Question: What is the potential diagnosis?
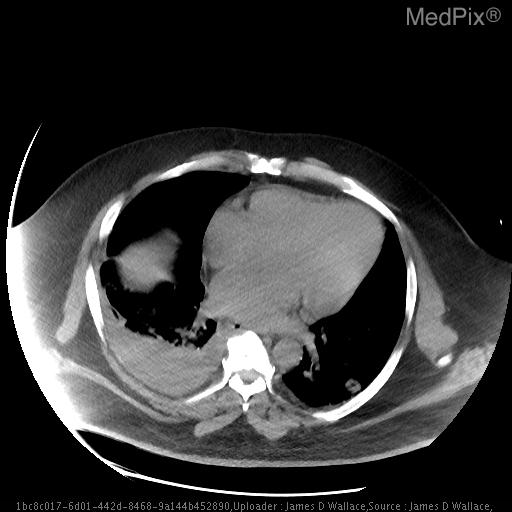
Answer: The possible diagnosis includes C- Carcinoma - Squamous is most common
A- Autoimmune - Wegener's granulomatosis, Rheumatoid nodules
V- Vascular - Emboli (septic emboli or bland emboli)
I- Infection - Lung abscess, Bacterial pneumonia, Fungal pneumonia, Tuberculosis, Pneumatocele
T- Trauma - Pulmonary laceration
Y- Young (congenital) - Congenital cystic adenomatoid malformation, Pulmonary sequestration, Bronchogenic cyst.